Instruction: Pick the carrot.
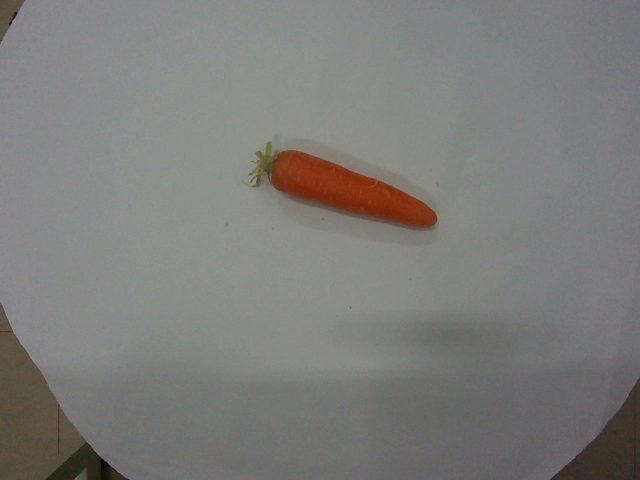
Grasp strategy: vertical